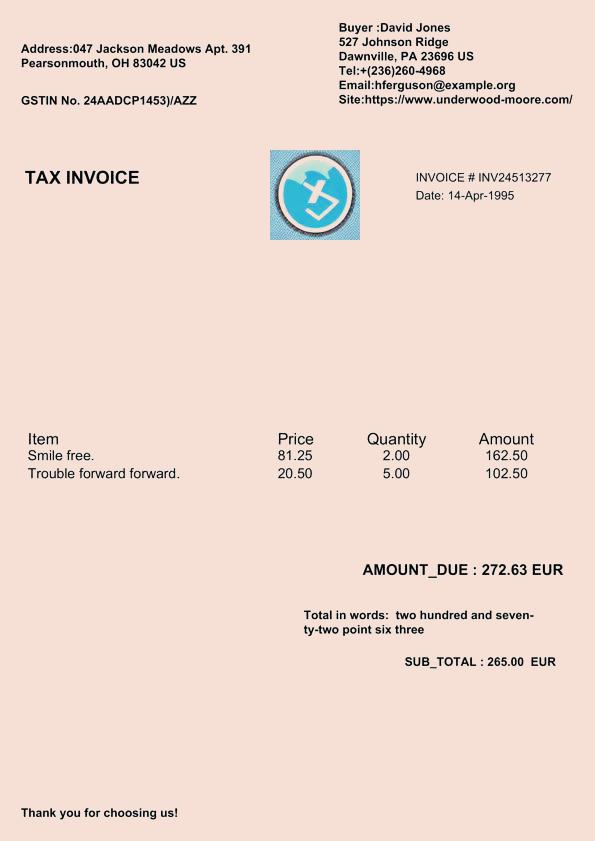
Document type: Invoice